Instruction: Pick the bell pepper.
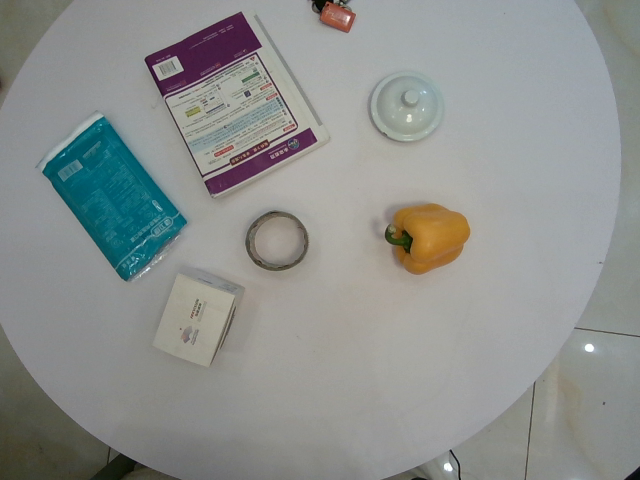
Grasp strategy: vertical